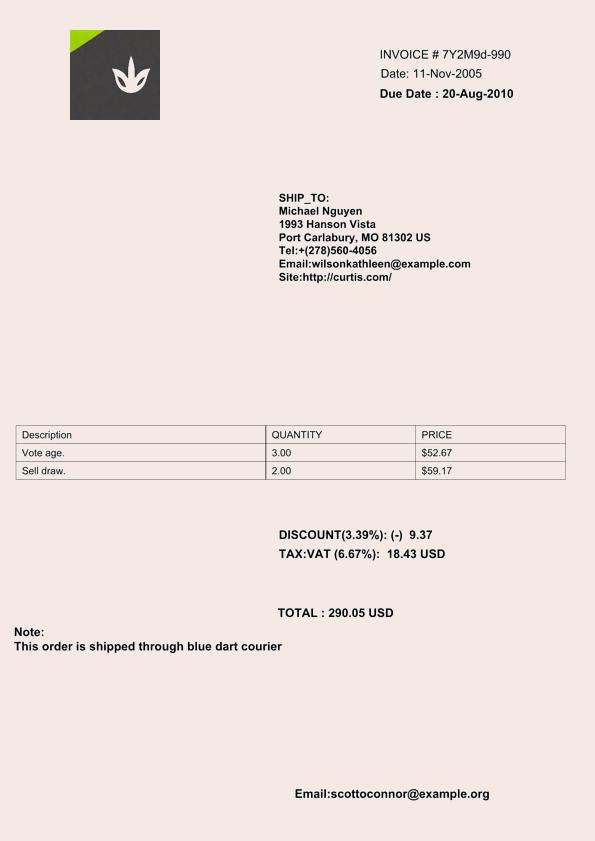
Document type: Invoice